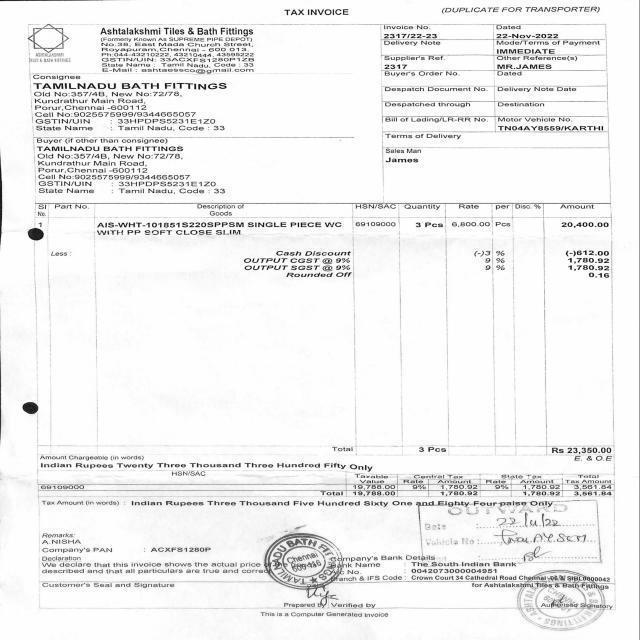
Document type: Invoice